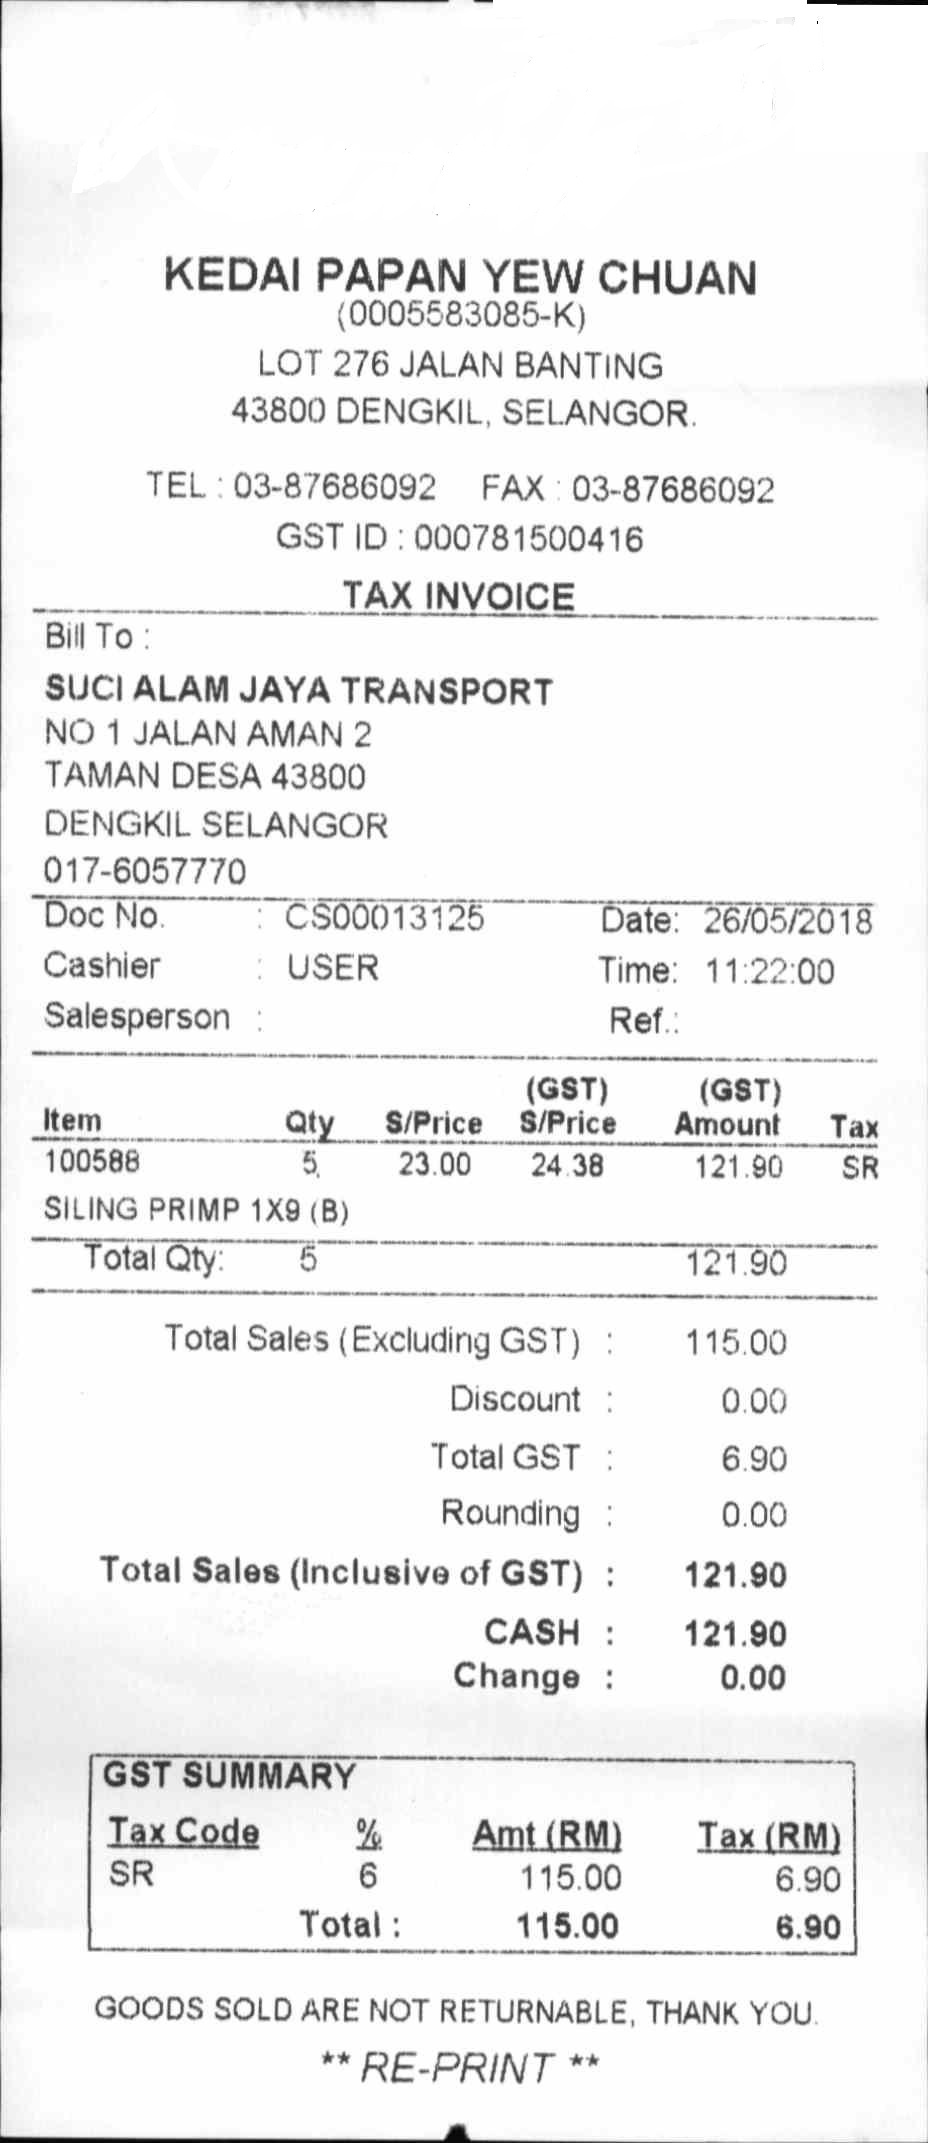
KEDAI PAPAN YEW CHUAN
(0005583085-K)
LOT 276 JALAN BANTING
43800 DENGKIL, SELANGOR.
TEL : 03-87686092
FAX : 03-87686092
GST ID : 000781500416
TAX INVOICE
BILL TO :
SUCI ALAM JAYA TRANSPORT
NO 1 JALAN AMAN 2
TAMAN DESA 43800
DENGKIL SELANGOR
017-6057770
DOC NO.
:
CS00013125
DATE: 26/05/2018
CASHIER
:
USER
TIME: 11:22:00
SALESPERSON
:
REF.:
ITEM
QTY
S/PRICE
(GST)
(GST)
S/PRICE
AMOUNT
TAX
100588
SILING PRIMP 1X9 (B)
5
23.00
24.38
121.90
SR
TOTAL QTY:
5
121.90
TOTAL SALES (EXCLUDING GST)
:
115.00
DISCOUNT
:
0.00
TOTAL GST
:
6.90
ROUNDING
:
0.00
TOTAL SALES (INCLUSIVE OF GST)
:
121.90
CASH
:
121.90
CHANGE
:
0.00
GST SUMMARY
TAX CODE
%
AMT (RM)
TAX (RM)
SR
6
115.00
6.90
TOTAL :
115.00
6.90
GOODS SOLD ARE NOT RETURNABLE, THANK YOU.
** RE-PRINT **